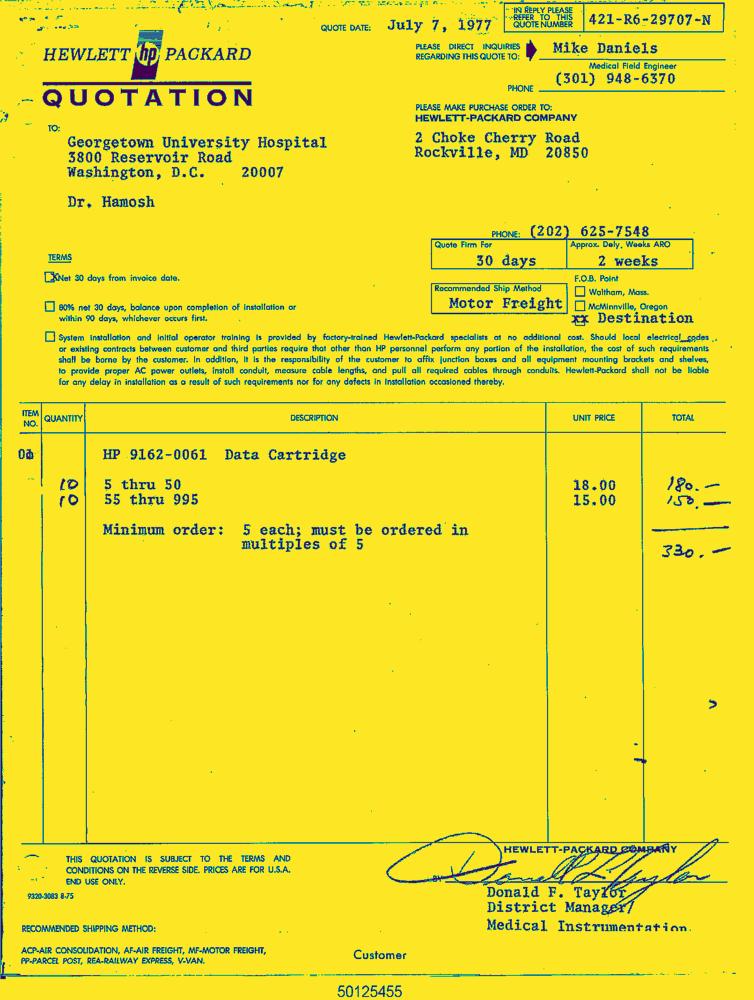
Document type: Invoice-Doc